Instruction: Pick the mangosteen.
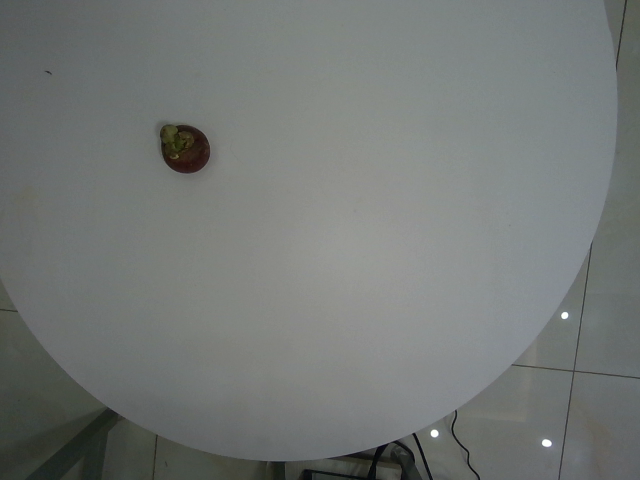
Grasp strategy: vertical